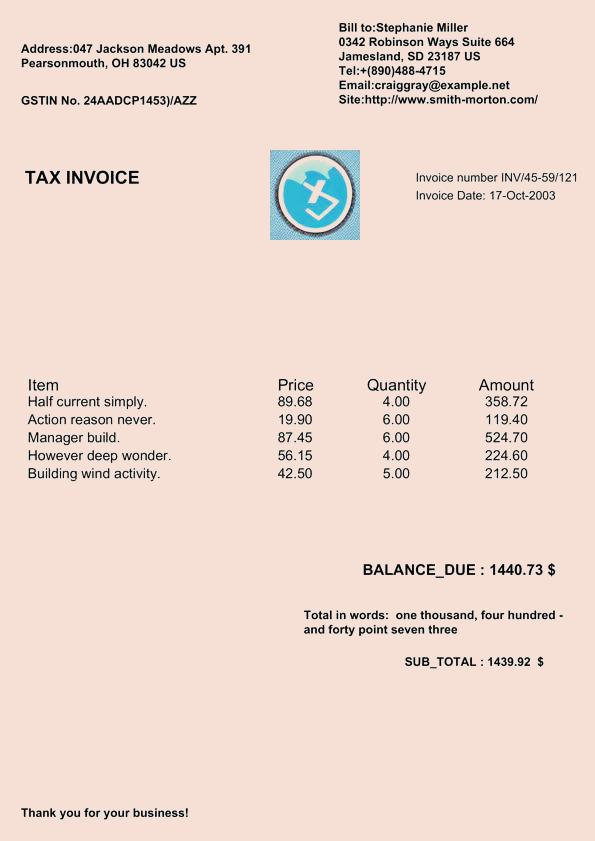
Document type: Invoice